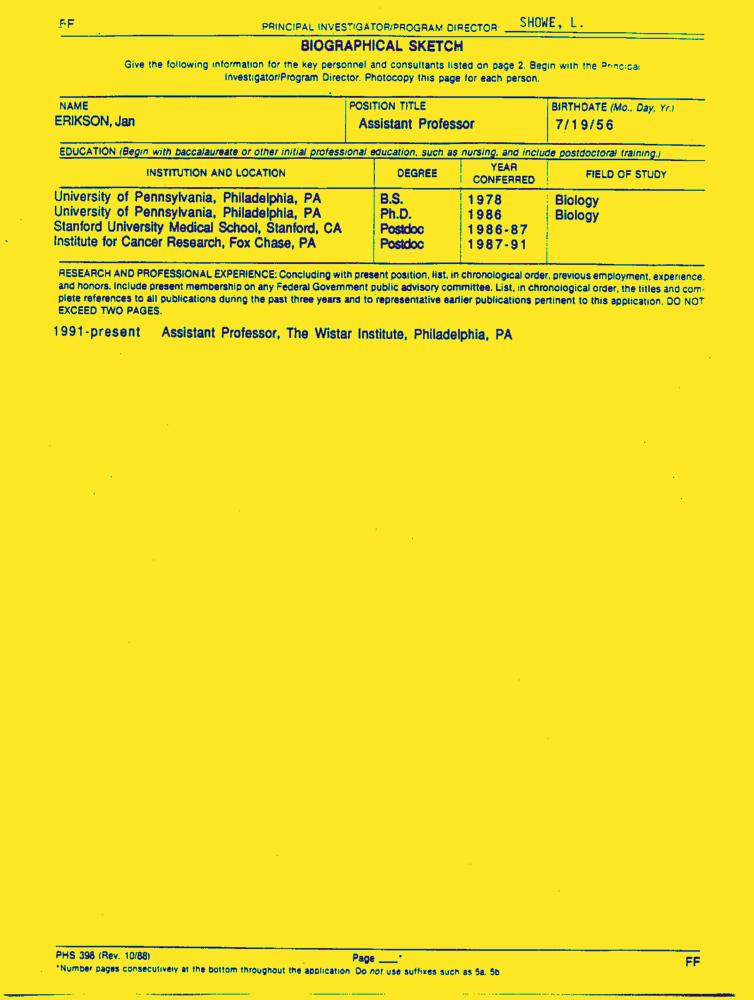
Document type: Resume-Doc